Question: What might the diagnosis be?
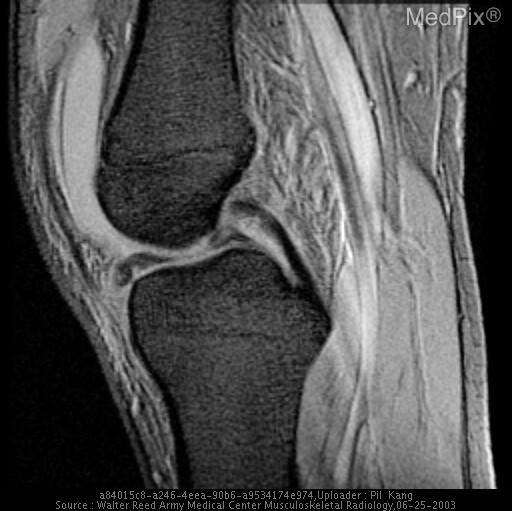
Answer: The possible diagnosis includes bucket handle tear of medial meniscus.